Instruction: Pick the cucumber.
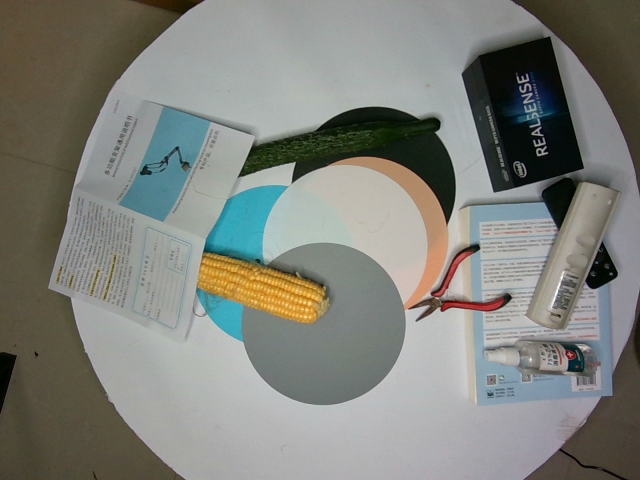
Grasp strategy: vertical